Question: In what way does the history help explain the case?
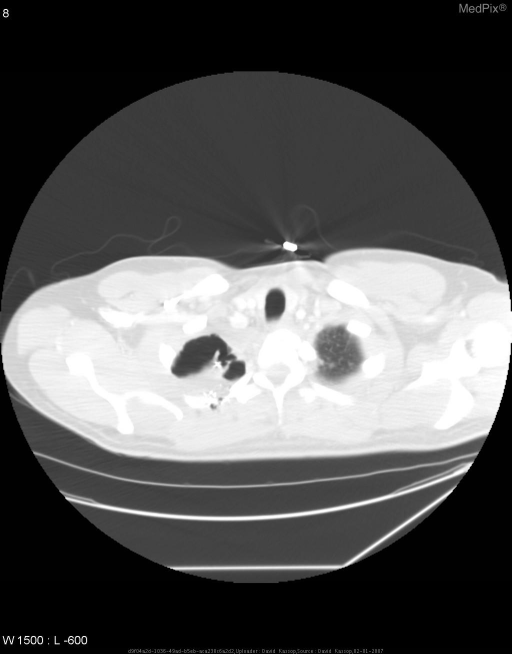
Answer: The patient's history of 26 y.o. returning from Operation Iraqi Freedom s/p GSW to right chest three weeks ago  - now presenting with fevers, chills, night-sweats, and painful, non-productive cough overnight. is key in understanding the case.